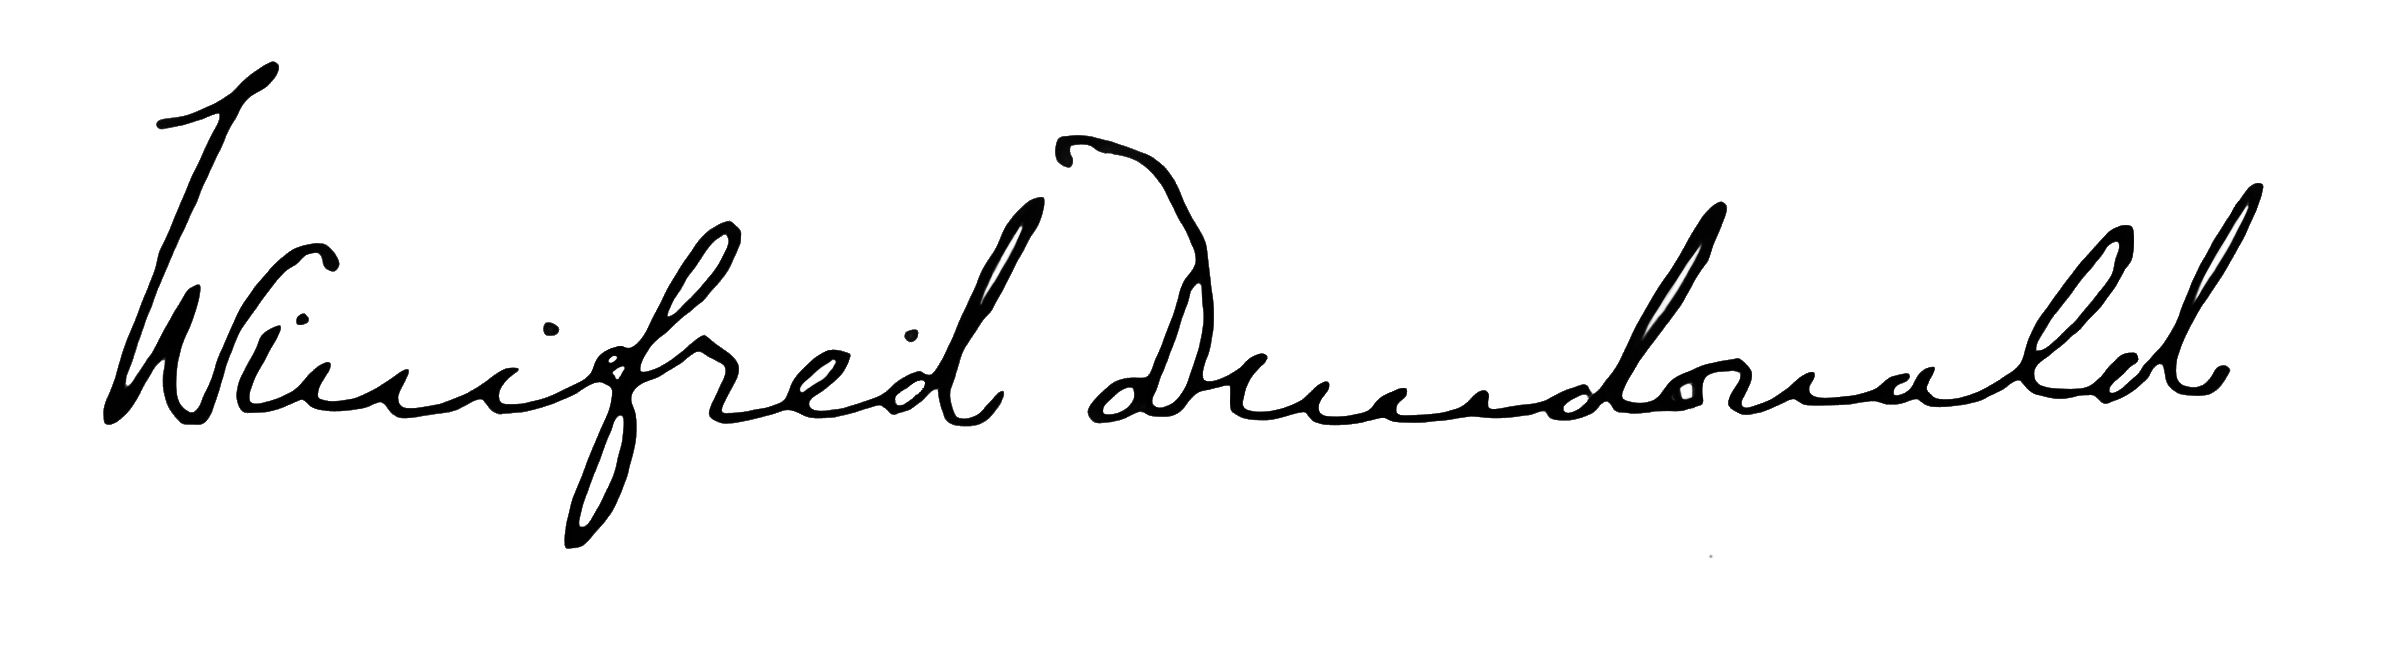
Signature of: winifred bamford hesketh